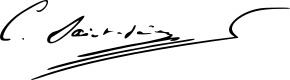
Signature of: camille saint saëns